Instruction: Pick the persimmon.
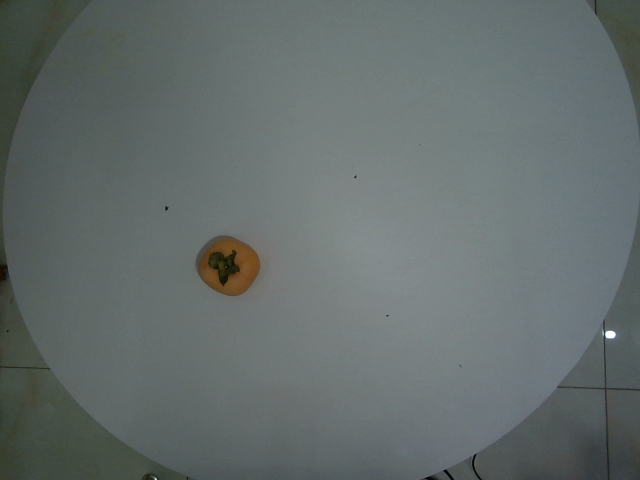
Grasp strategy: vertical